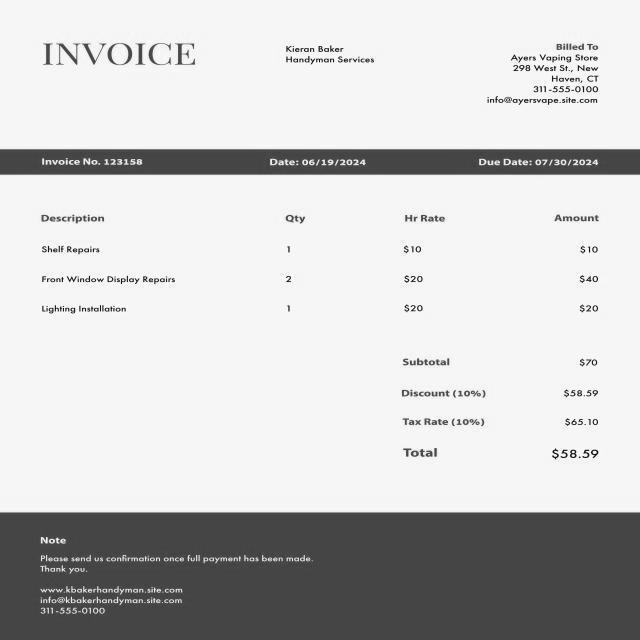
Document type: Invoice